Question: What was observed in the imaging?
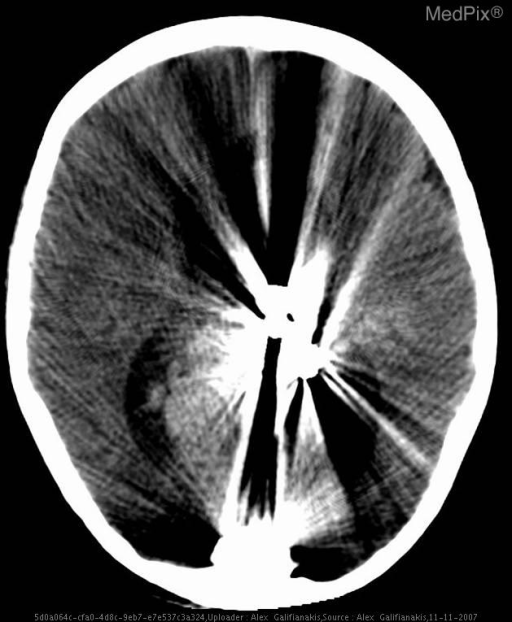
Answer: The imaging shows Chest radiograph demonstrates branching opacity in a bronchovascular distribution in the right middle lobe.
Review of prior imaging demonstrates presence of a Vein of Galen Malformation (VOM) with recent embolization treatment with Onyx. Multiple serpentine flow voids seen on MRI. Angiogram confirms shunting from multiple feeders into a dilated Vein of Galen, draining into an enlarged straight sinus. CT following embolization demonstrates Onyx material with significant beam-hardening artifact in the previous location of the malformation.  Note migration of Onyx posteriorly..